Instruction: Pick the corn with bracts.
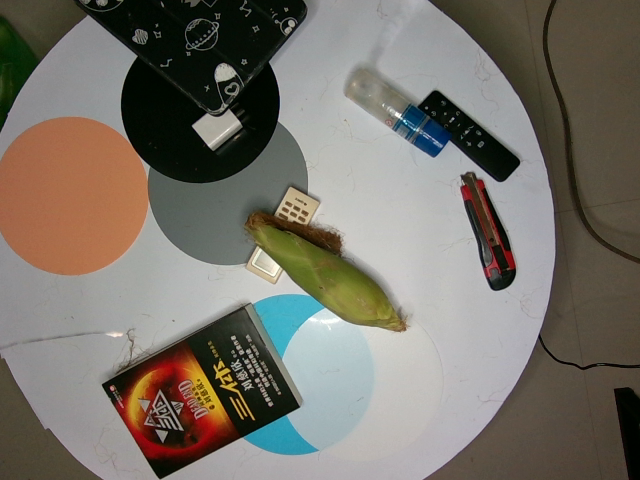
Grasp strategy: vertical